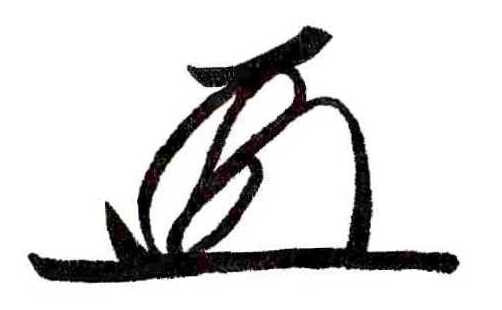
Signature of: tokugawa hidetada